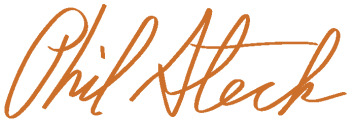
Signature of: phillip steck